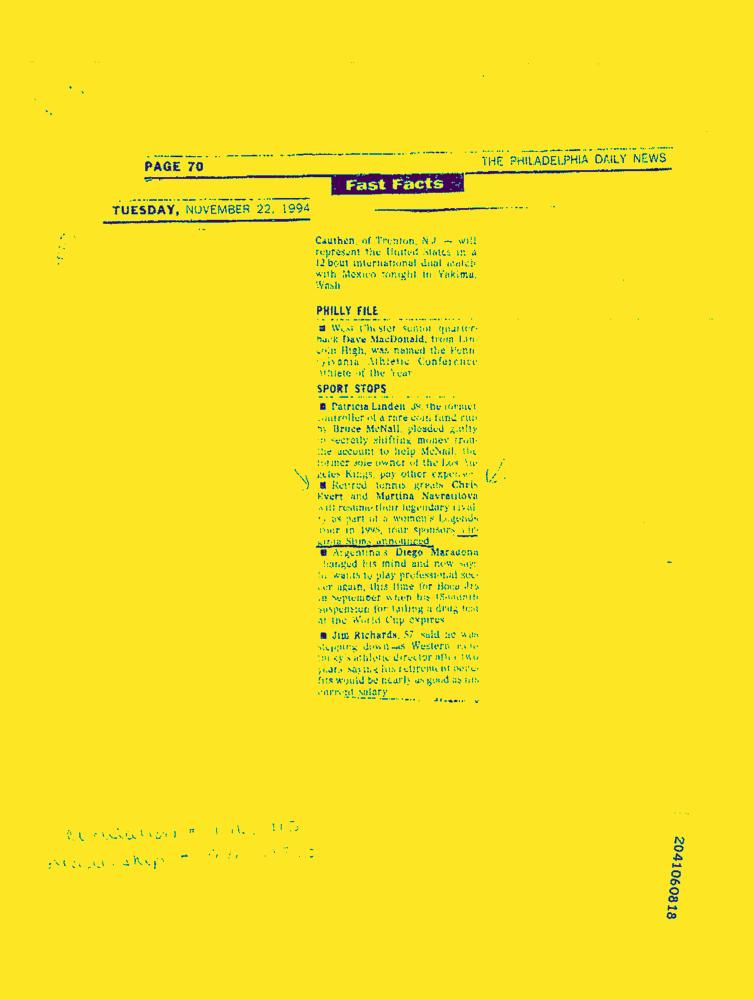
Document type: News-Article